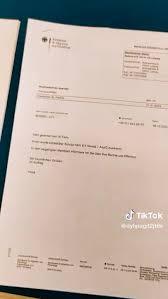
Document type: Invoice